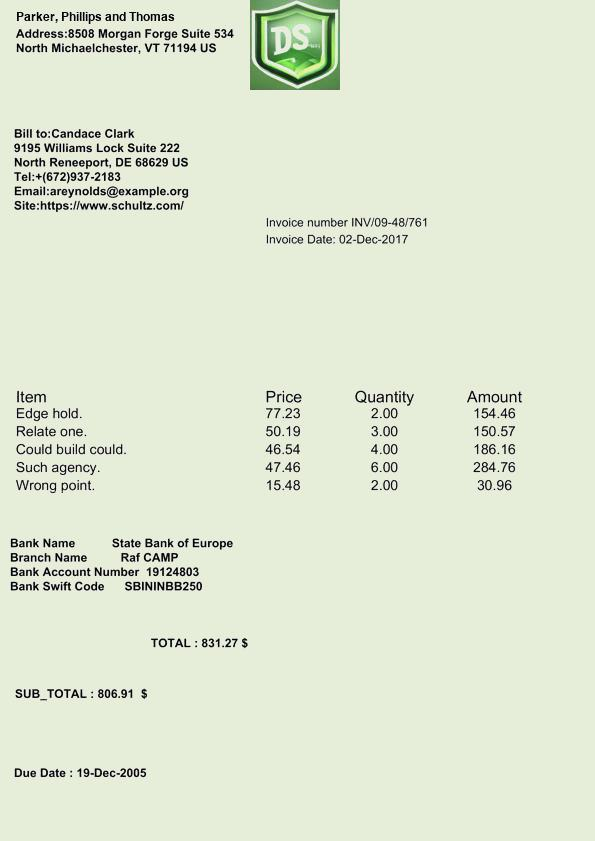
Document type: Invoice